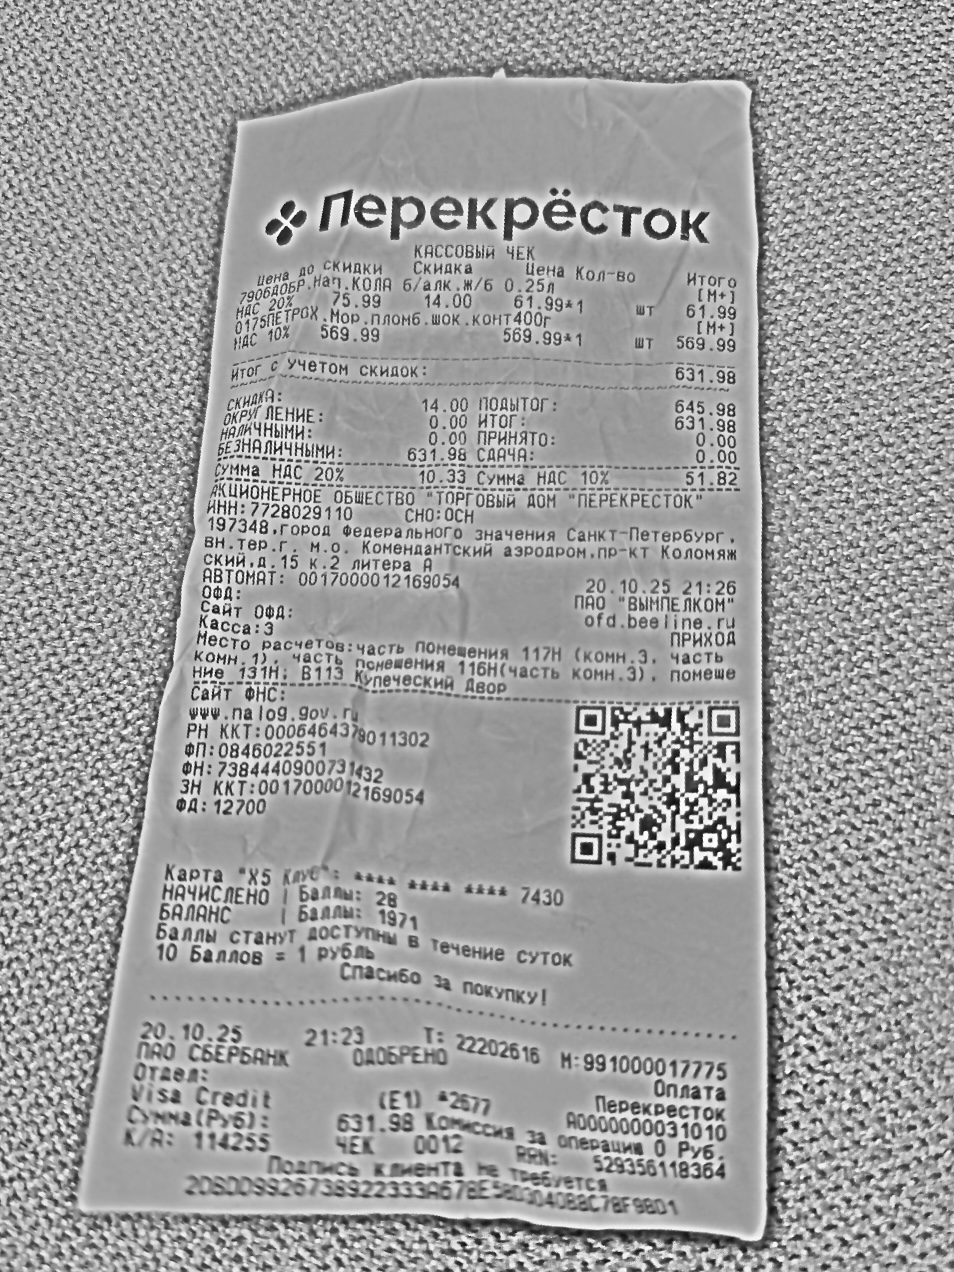
Продавец: АКЦИОНЕРНОЕ ОБЩЕСТВО "ТОРГОВЫЙ ДОМ "ПЕРЕКРЕСТОК"
ИНН: 7728029110
Дата: 20.10.25
Товары: 7906ДОБР.Нап.КОЛА б/алк.ж/б 0.25л; 0175ПЕТРОХ.Мор.пломб.шок.конт400г
Количество: 1; 1
Цена: 75.99; 569.99
Сумма: 61.99; 569.99
Итого: 631.98